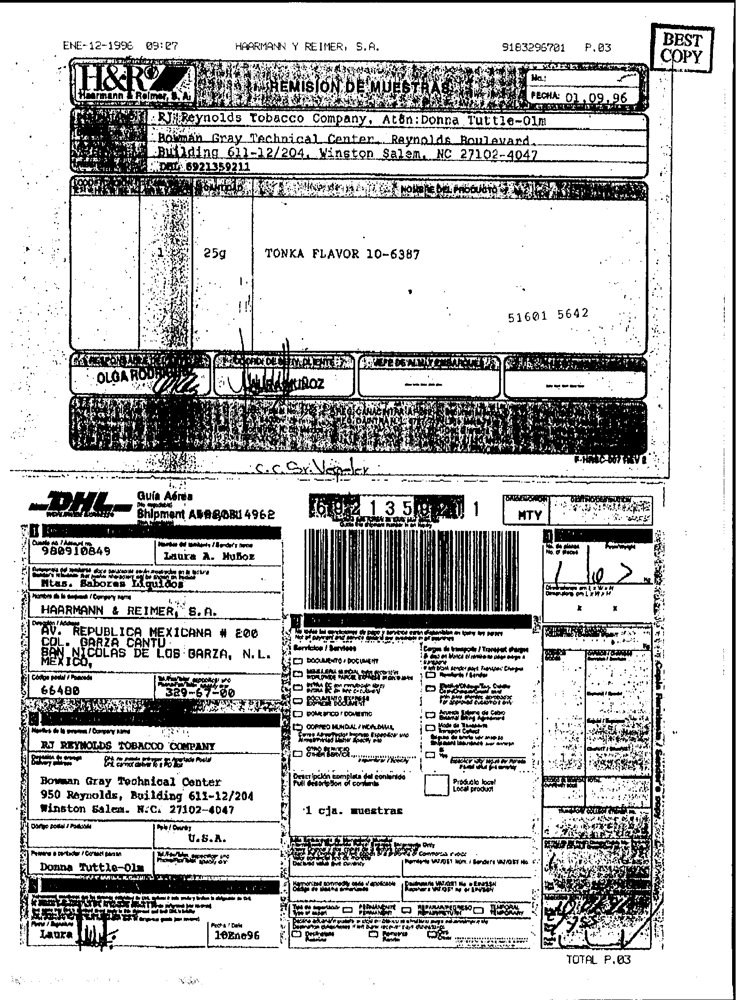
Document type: Invoice